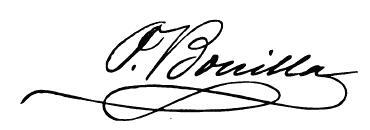
Signature of: policarpo bonilla